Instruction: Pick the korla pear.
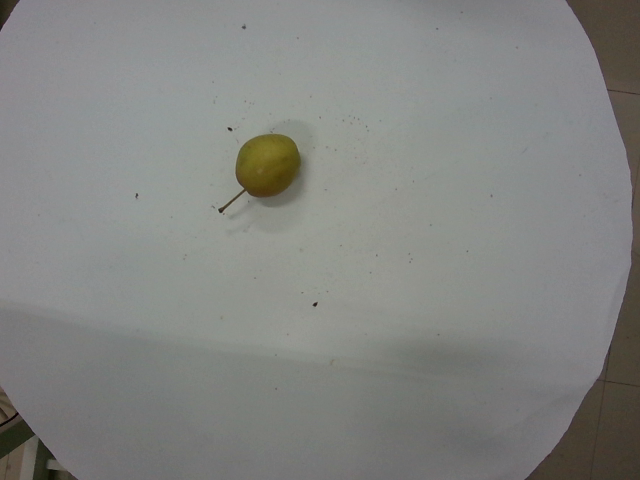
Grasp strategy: vertical